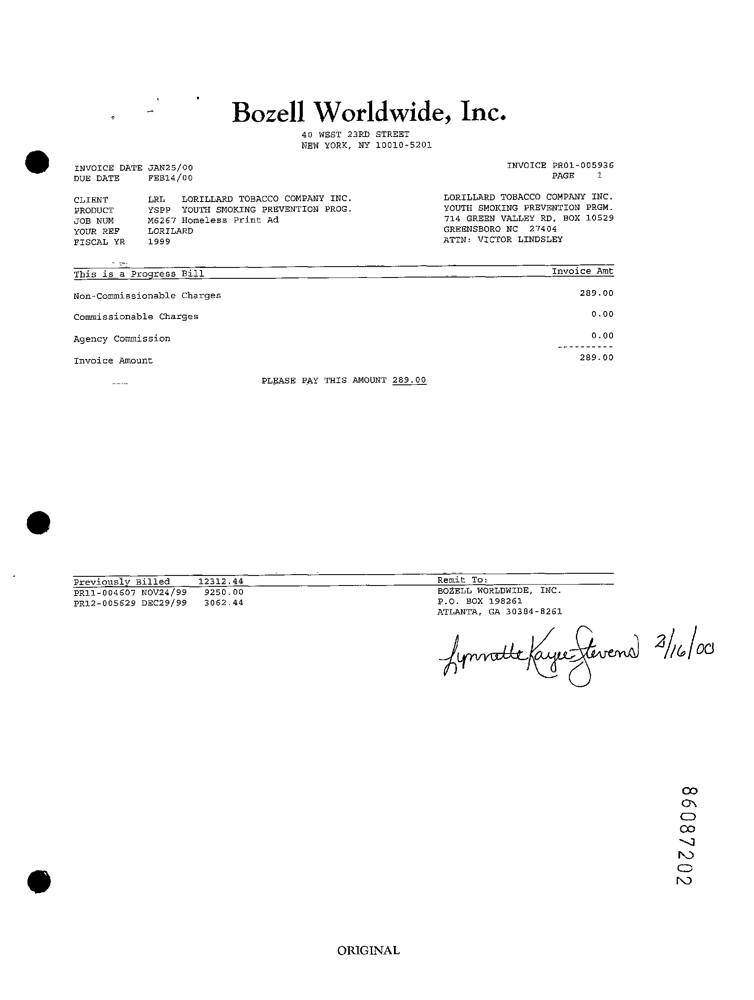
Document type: Invoice